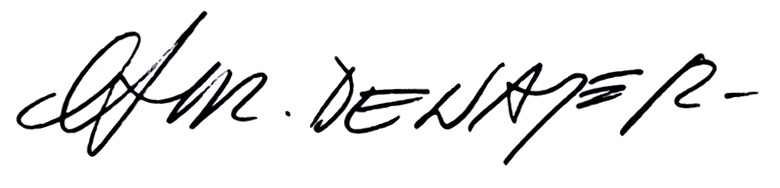
Signature of: christian denayer